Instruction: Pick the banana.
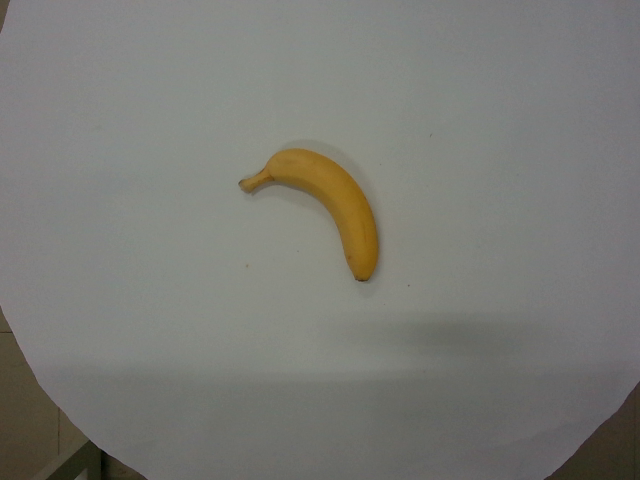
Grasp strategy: vertical